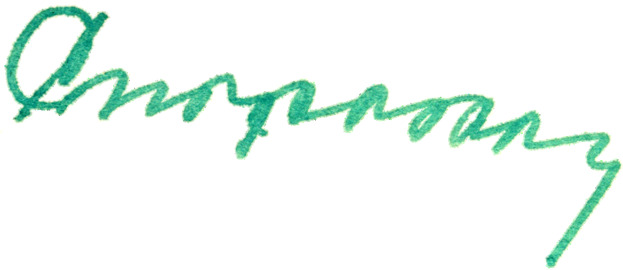
Signature of: timofei strokach